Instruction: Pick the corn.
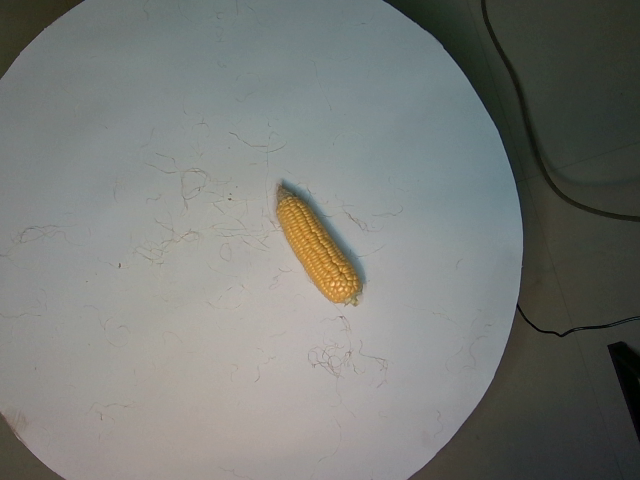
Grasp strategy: vertical